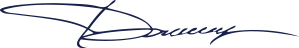
Signature of: hennadiy kernes